Question: What jurisdiction, city, or county is the document associated with?
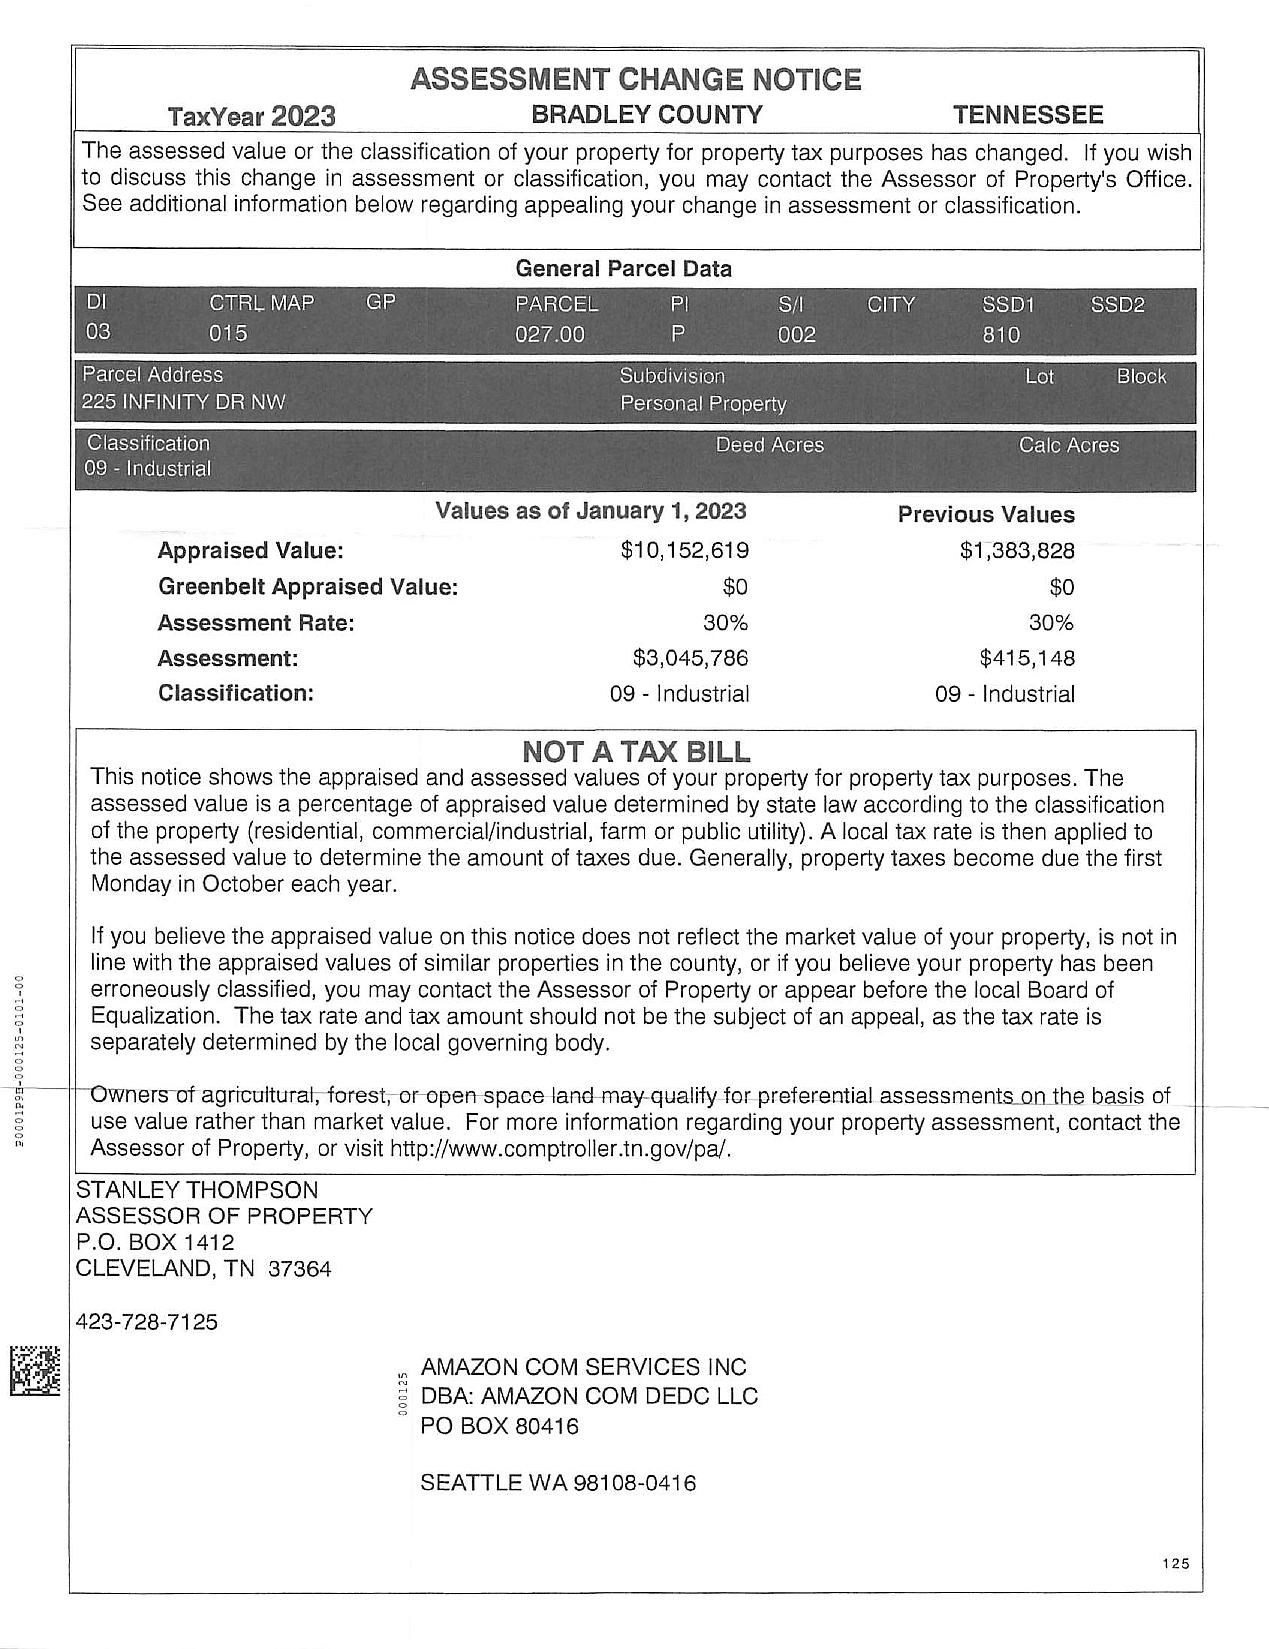
Answer: "BRADLEY COUNTY"